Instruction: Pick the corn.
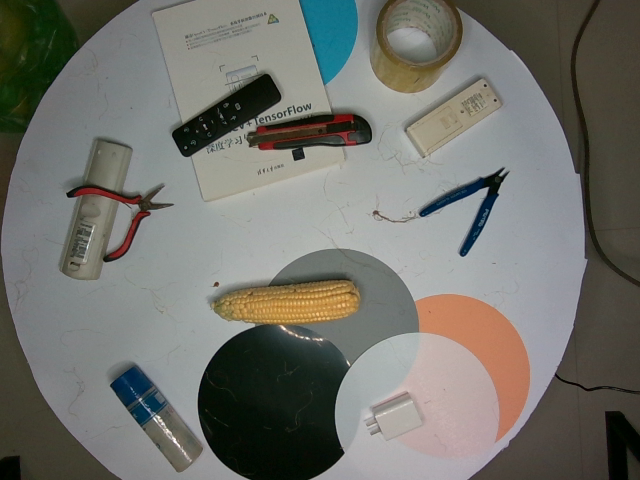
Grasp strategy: vertical